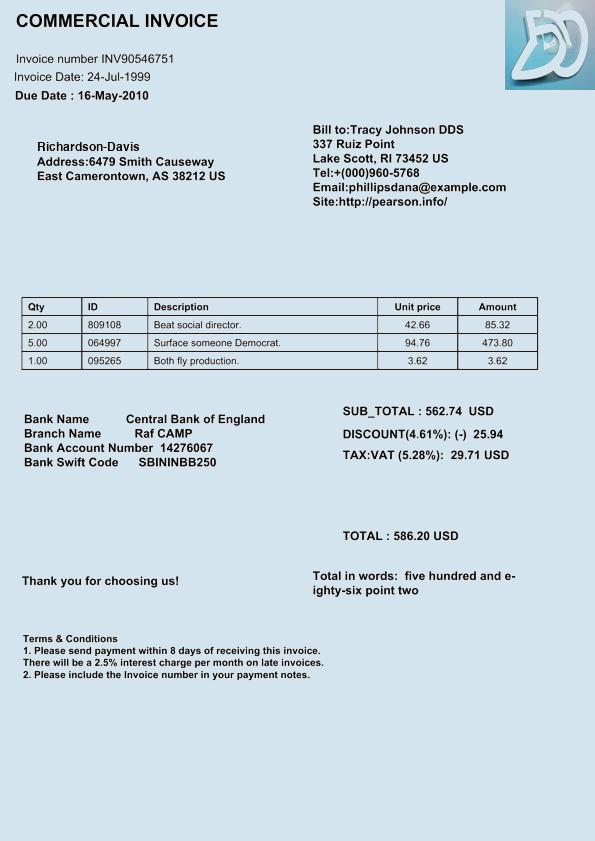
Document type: Invoice